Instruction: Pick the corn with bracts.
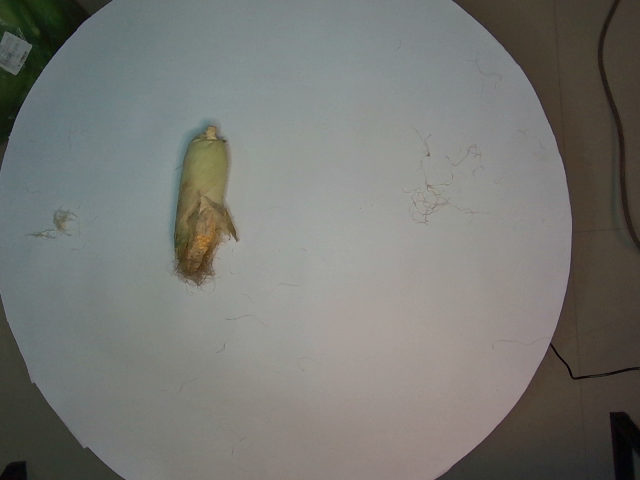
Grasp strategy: vertical